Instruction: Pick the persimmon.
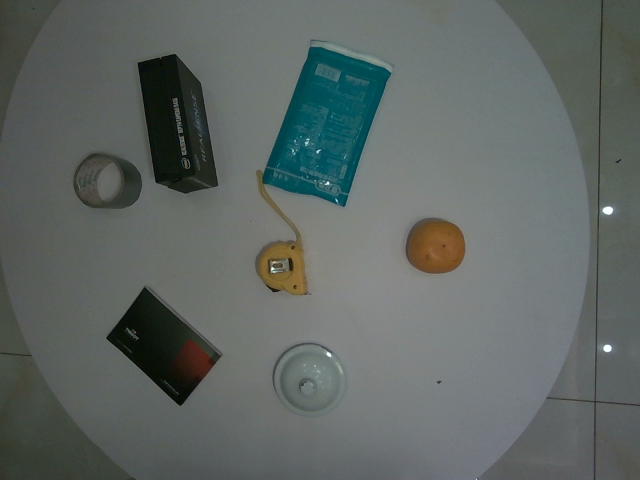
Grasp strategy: vertical